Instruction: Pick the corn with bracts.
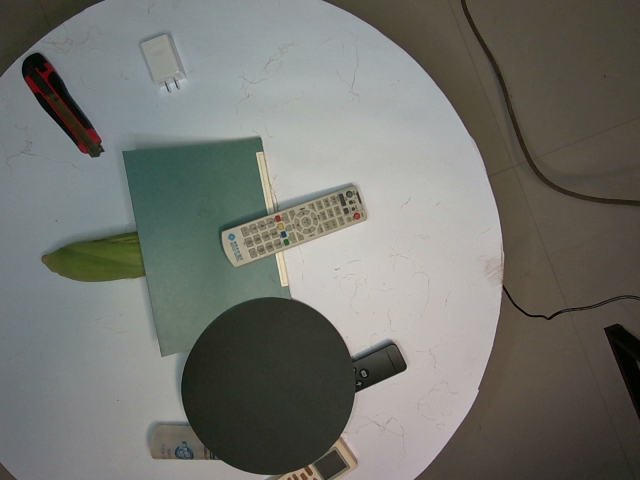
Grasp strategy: vertical